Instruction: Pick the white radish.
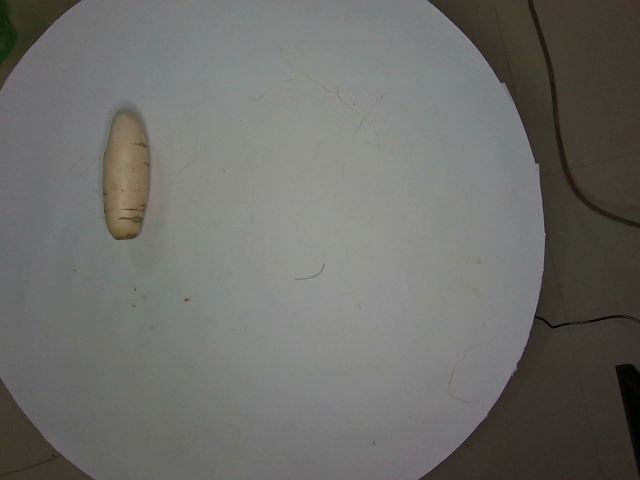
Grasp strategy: vertical